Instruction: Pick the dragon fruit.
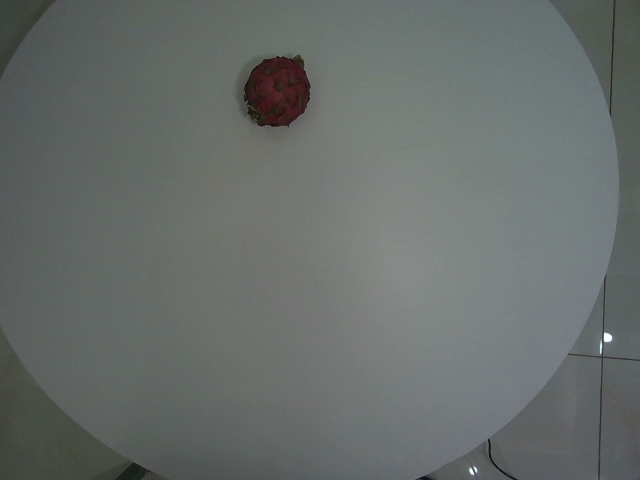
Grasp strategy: vertical